Question: What are the imaging findings?
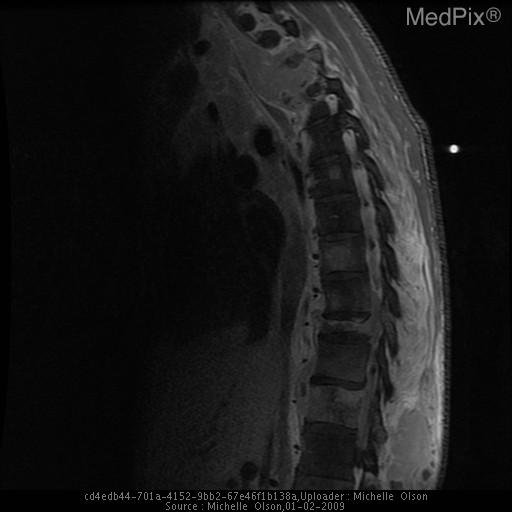
Answer: The imaging shows The frontal and lateral views of the thoracic spine demonstrate a mixed lucent/sclerotic appearance of the T12 vertebral body and the left pedicle.

A sagittal view MRI with gadolinium of the thoracic spine and lumbar spine demonstrates enhancing lesions multiple vertebrae, including T12.  Soft tissue enhancement is also present from T9-L2 paraspinal muscles.

A sagittal nonconstrast CT obtained several weeks later demonstrates worsening expansile lytic lesions to T10, T11, and T12.

MRI of the thoracic spine was obtained five months after the patient began treatment.  Interval worsening present at multiple levels, including multiple compression deformities and enhancing mass with cortical disruption and contiguous anterior soft tissue mass lifting the anterior longitudinal ligament.  Involvment of the posterior elements is present with narrowing of multiple neural foramina and spinal cord compression. MRI obtained five months after the patient began treatment. Sagittal imaging demonstrates more extensive involvement.  T3 vertebral body compression deformity and cortical disruption with a contiguous anterior soft tissue mass lifting the anterior longitudinal ligament.

There is involvement of the T2-3 and T3-4 neural foramina posteriorly. Spinal cord compression is present.

Enhancing foci of multiple other vertebrae. Increased compression of the T10 vertebral body and obliteration of the neural foramina of the T9-10 and T11-12 levels is noted.  An anterior paraspinal mass with anterior cortical disruption and a posterior soft tissue fluid collection at the level of T12..